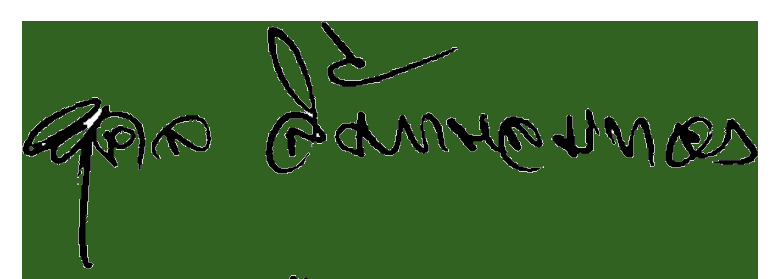
Signature of: q16139171